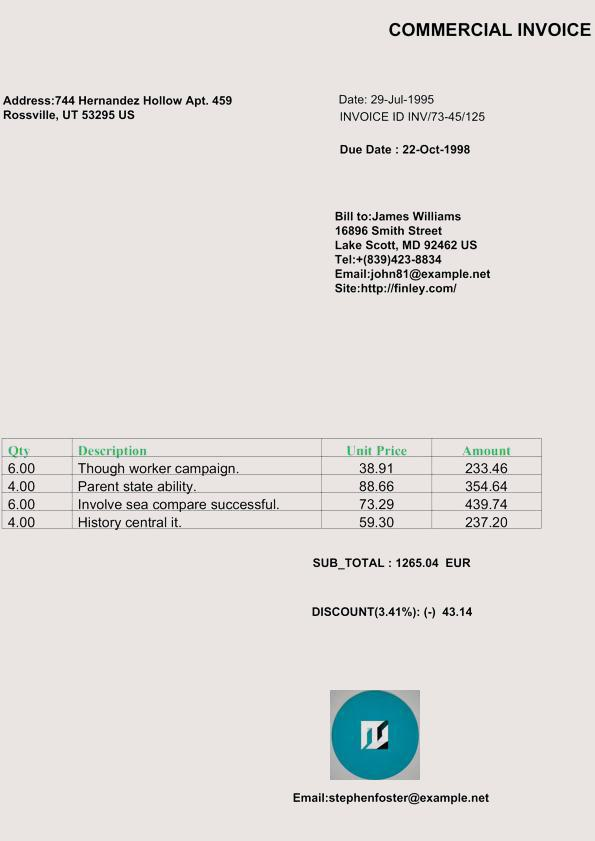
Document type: Invoice